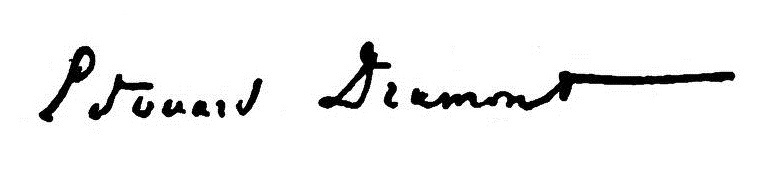
Signature of: édouard drumont